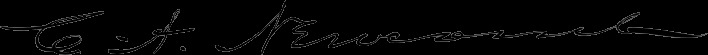
Signature of: cyrenius a newcomb sr